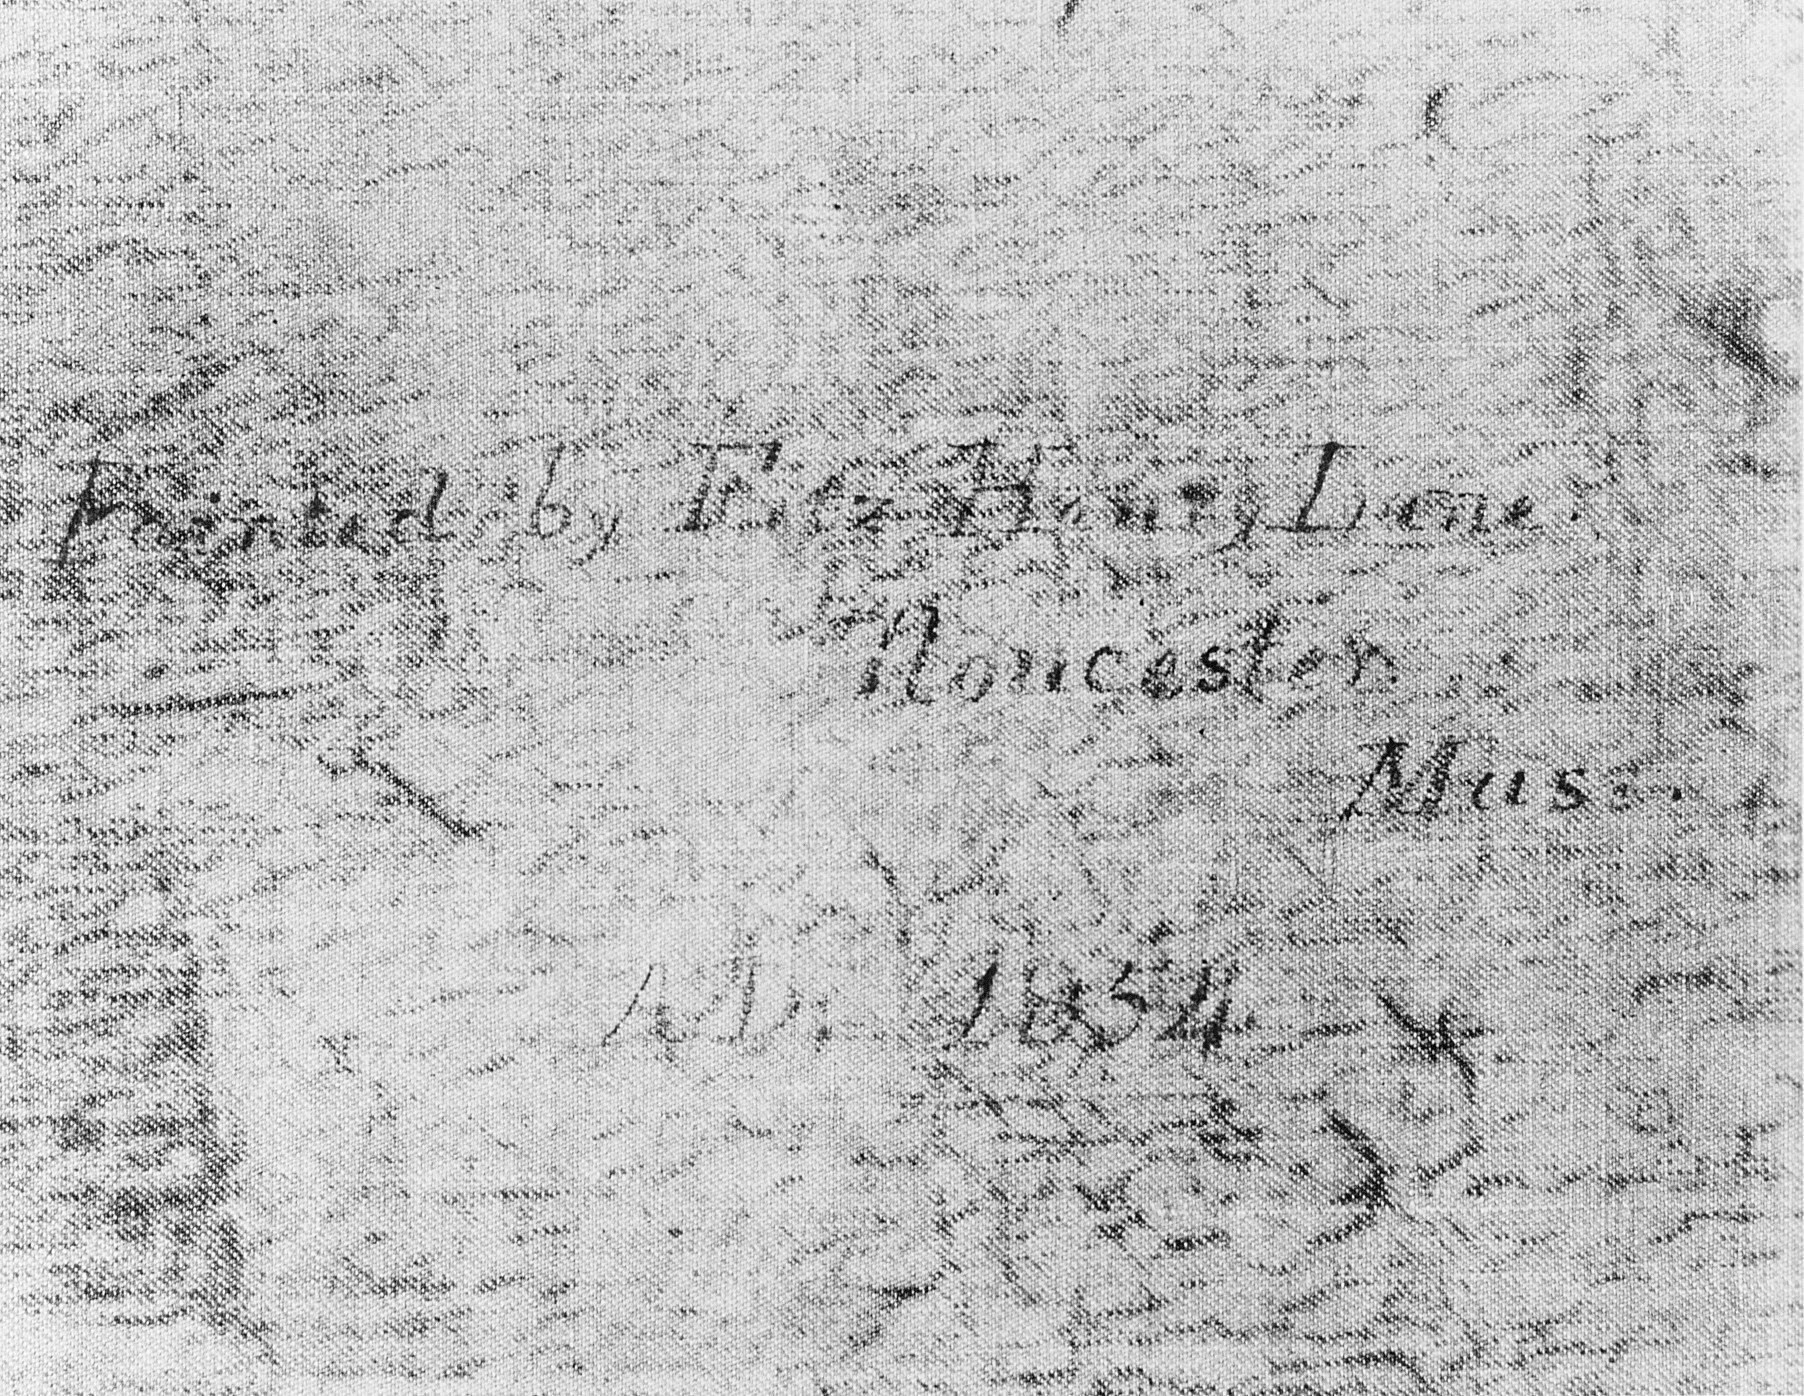
Signature of: fitz henry lane